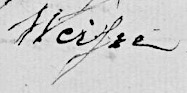
Signature of: christian ernst weiße